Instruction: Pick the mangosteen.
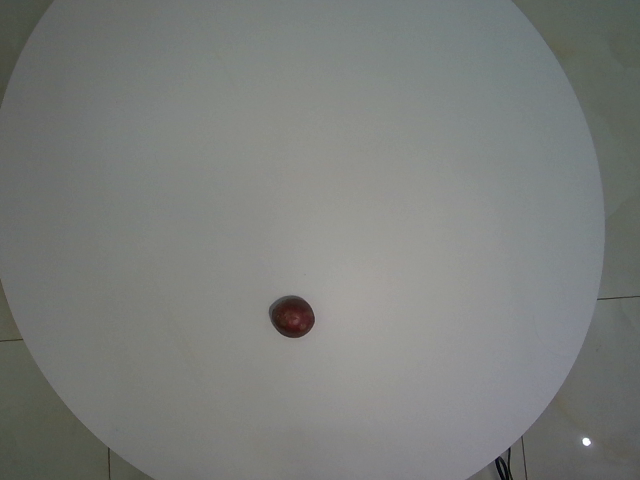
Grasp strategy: vertical